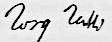
Signature of: torquato tasso